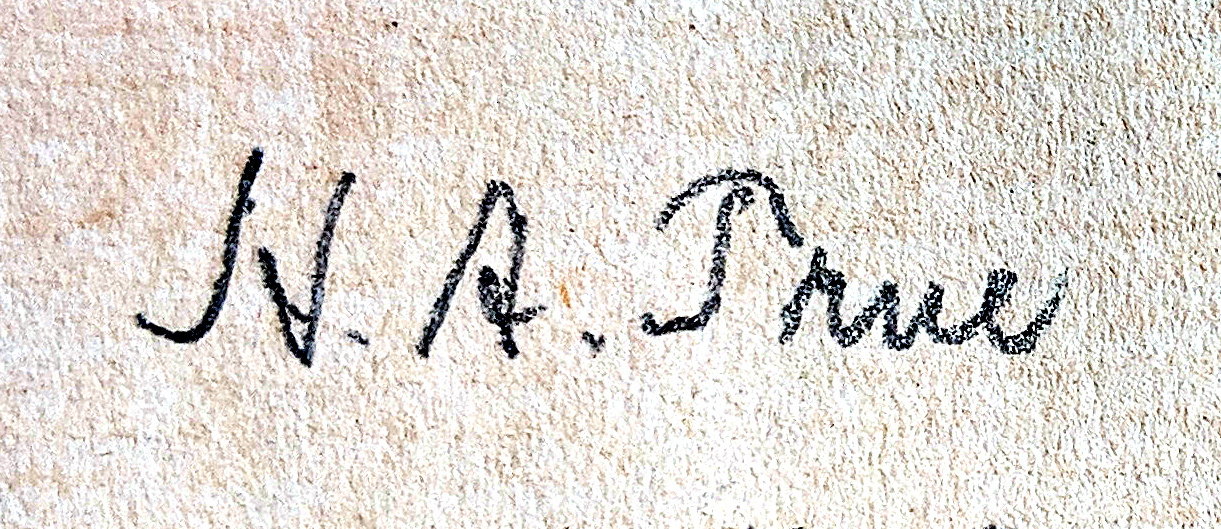
Signature of: henry ayer true